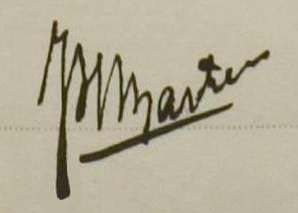
Signature of: johannes hubertus joop martens